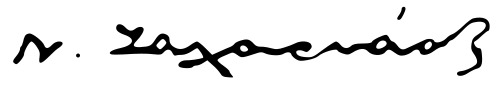
Signature of: nikos zachariadis